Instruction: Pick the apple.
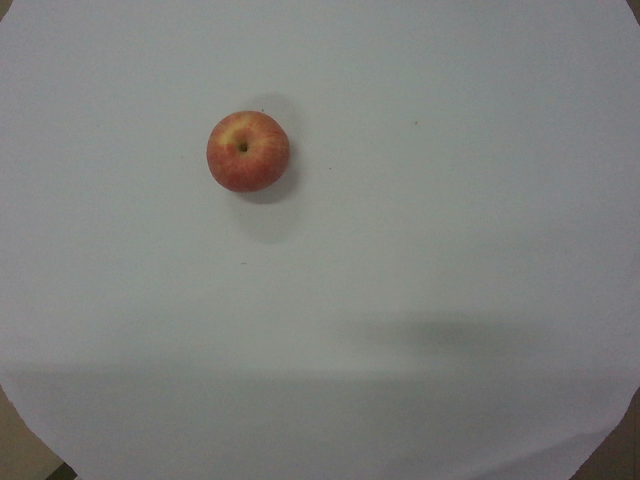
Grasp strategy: vertical